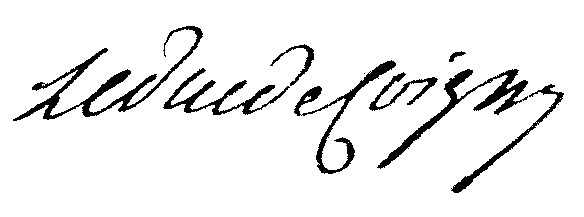
Signature of: françois henri de franquetot de coigny